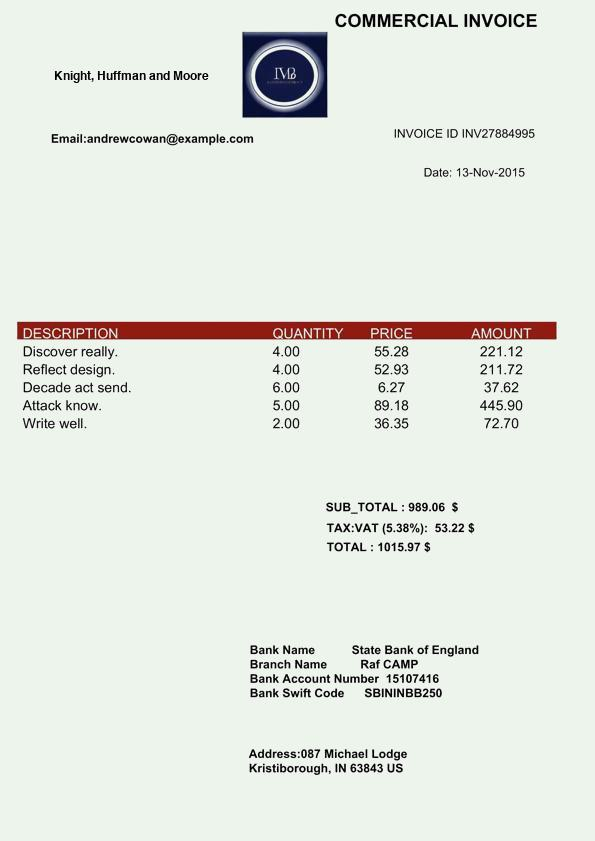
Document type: Invoice